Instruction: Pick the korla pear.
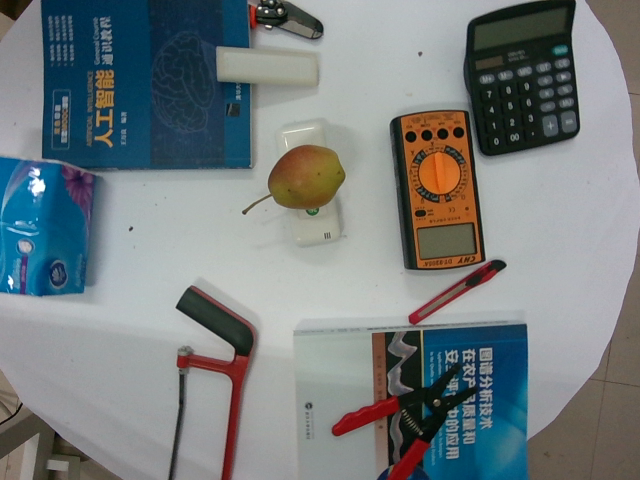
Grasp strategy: vertical